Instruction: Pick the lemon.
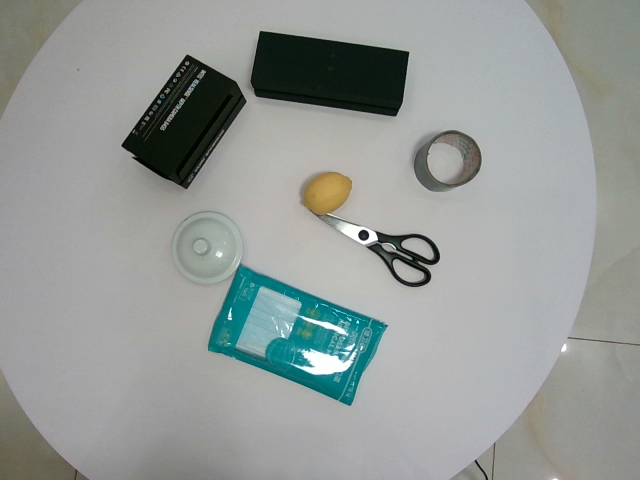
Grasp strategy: vertical